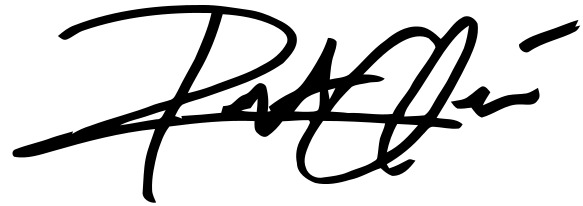
Signature of: robert garcia